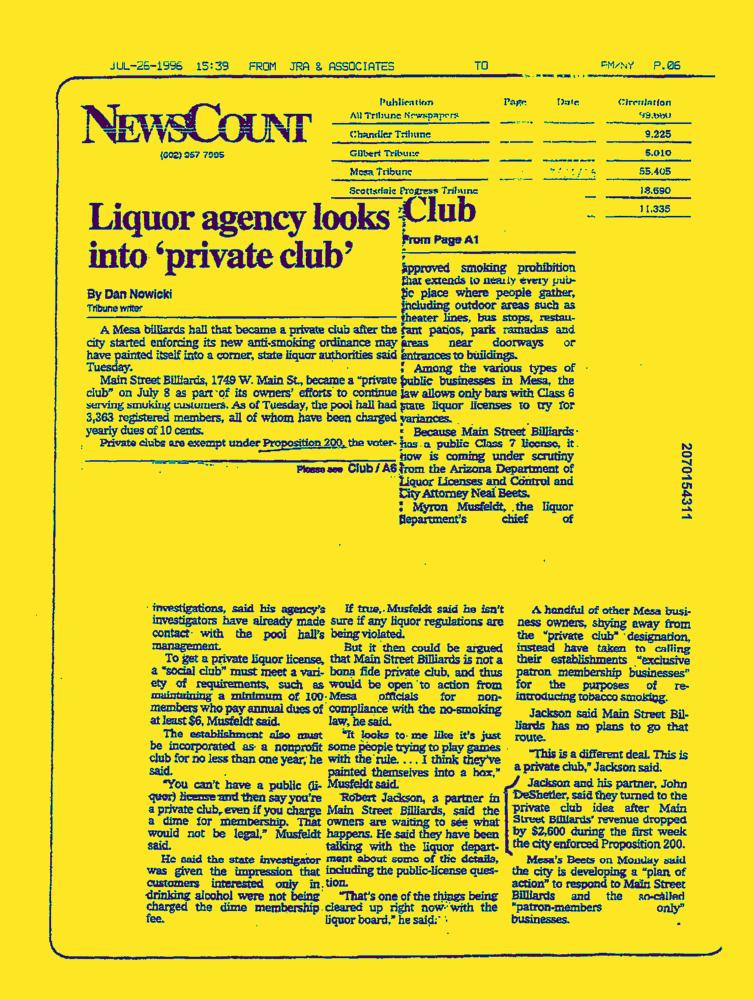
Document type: News-Article